Question: By what date must an appeal be filed according to the document?
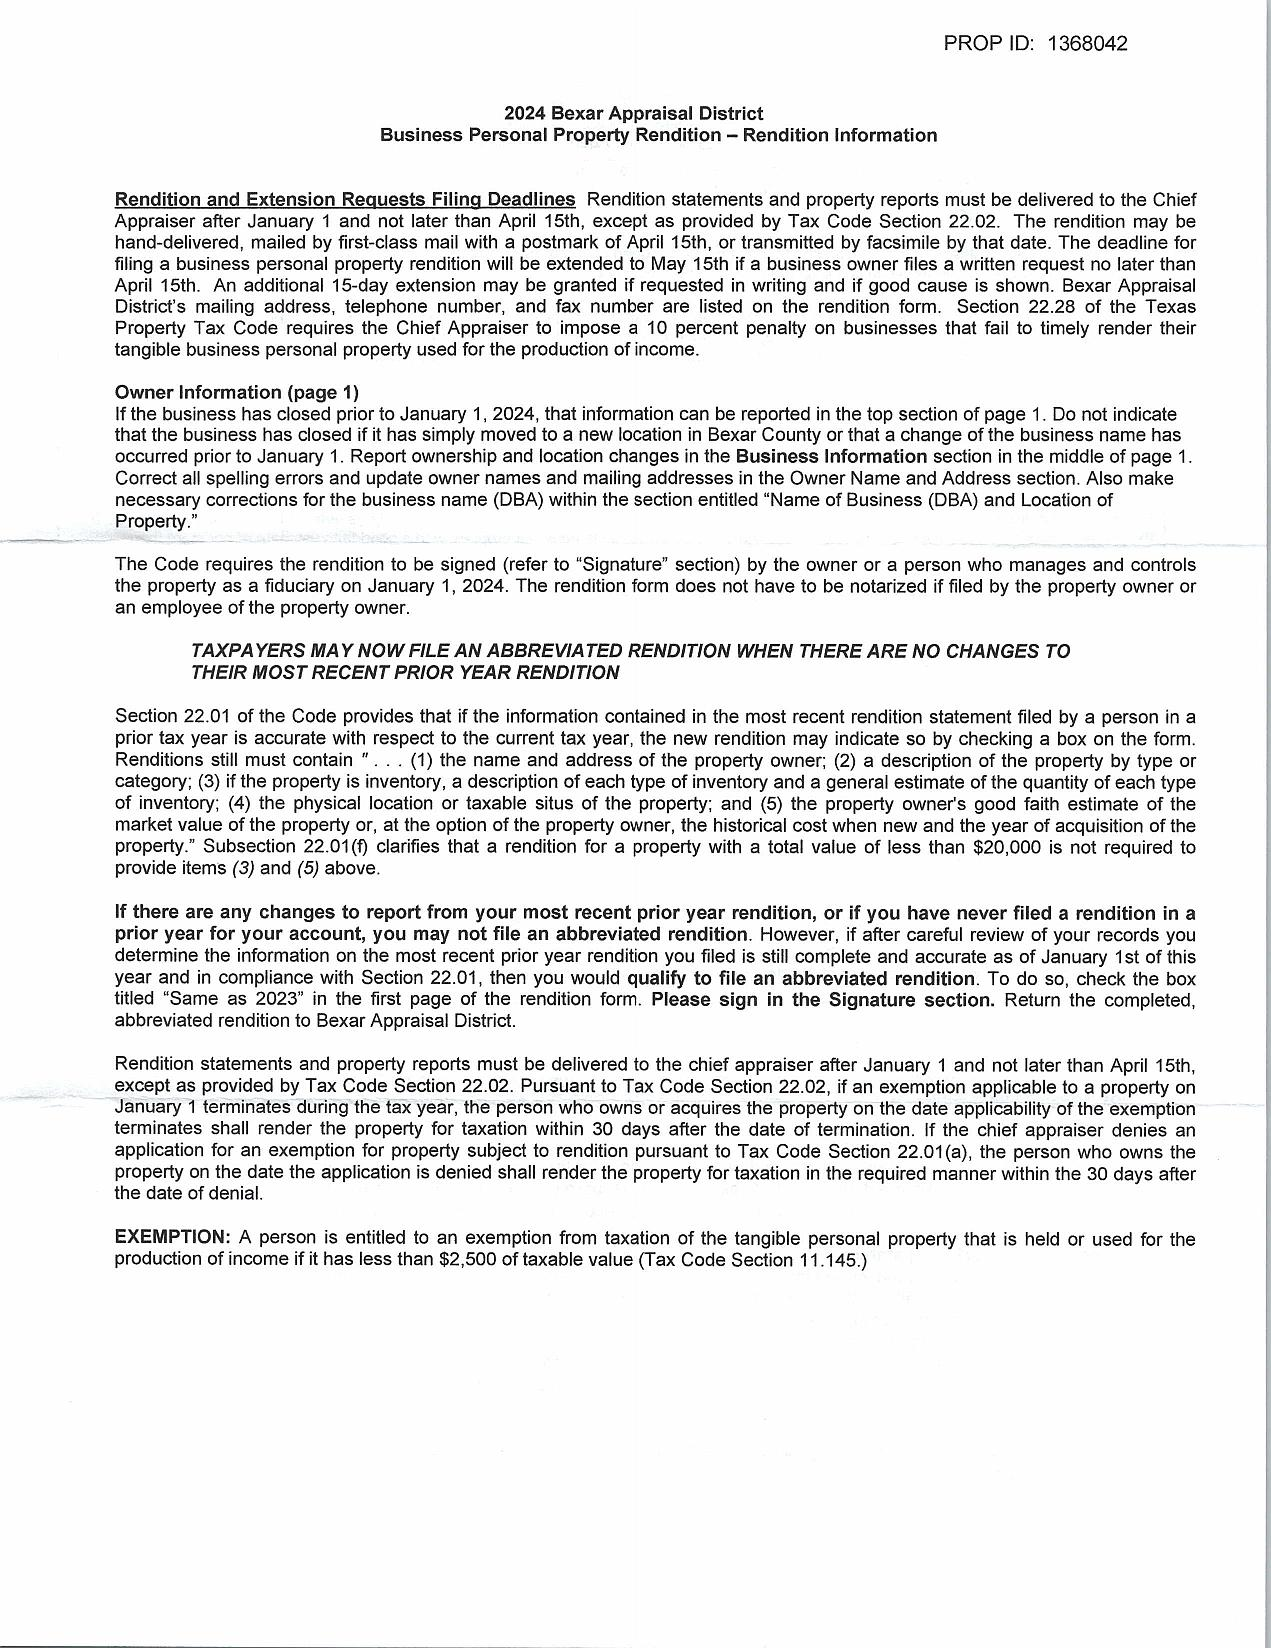
Answer: "May 15th"